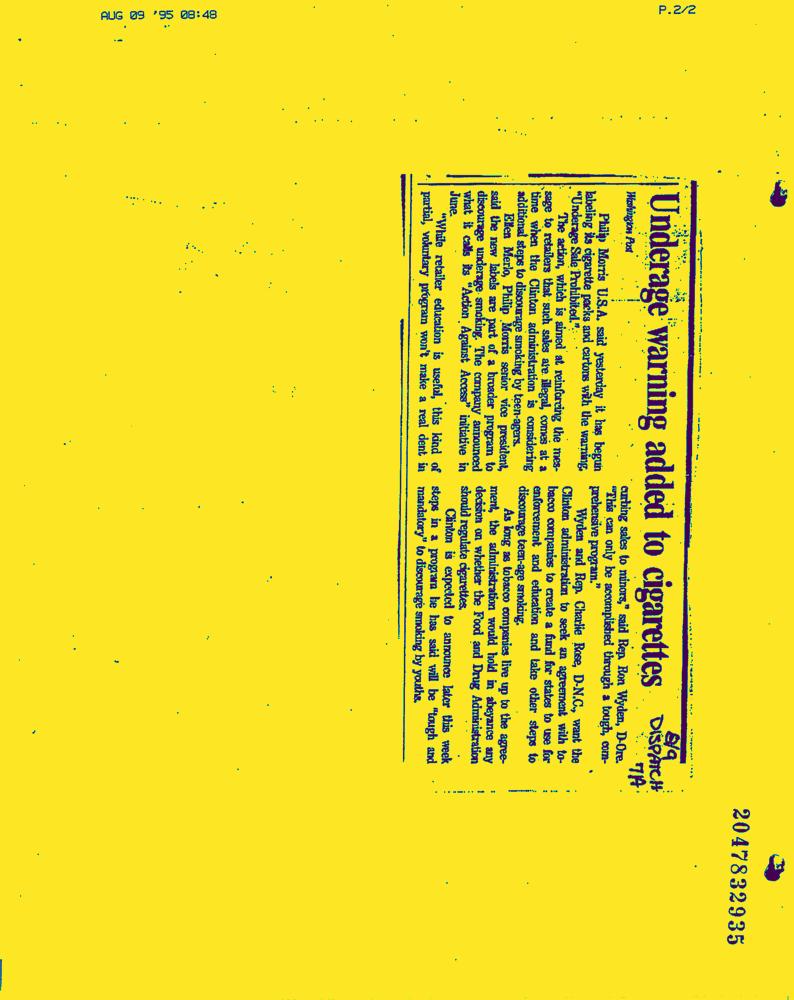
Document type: News-Article